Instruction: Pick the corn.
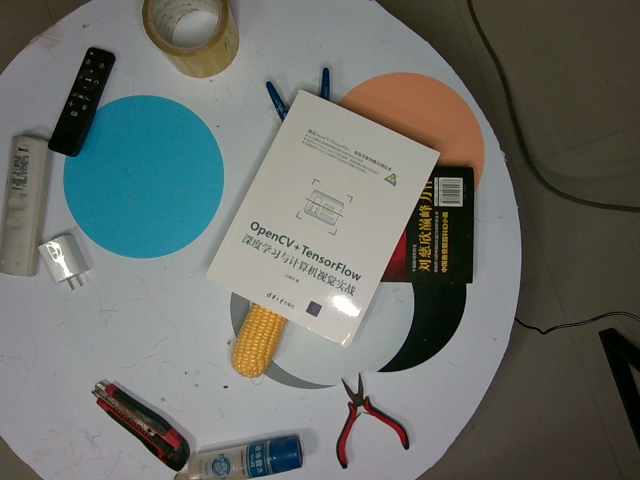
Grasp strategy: vertical